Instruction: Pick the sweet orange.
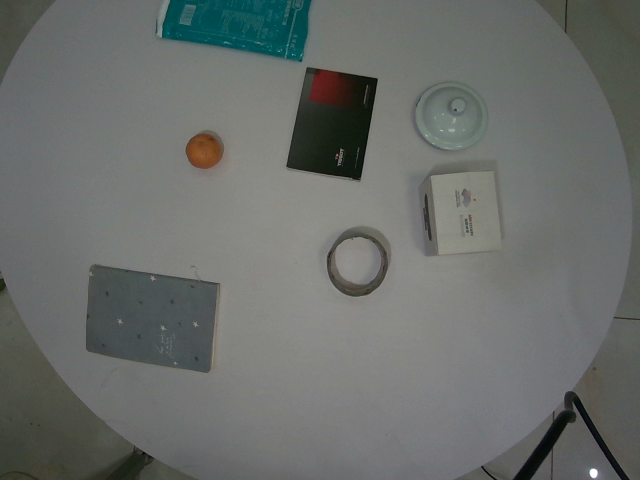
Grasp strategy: vertical